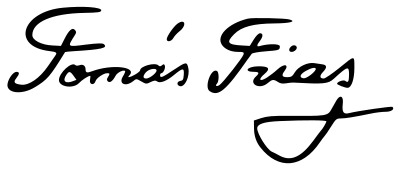
Signature of: tomás frías ametller